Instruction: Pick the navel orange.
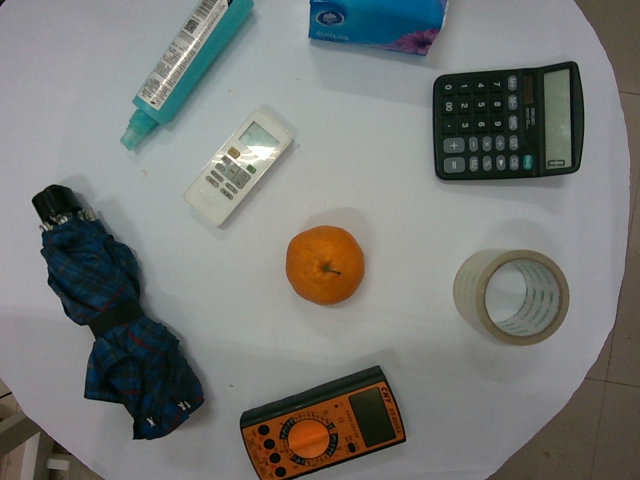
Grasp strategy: vertical